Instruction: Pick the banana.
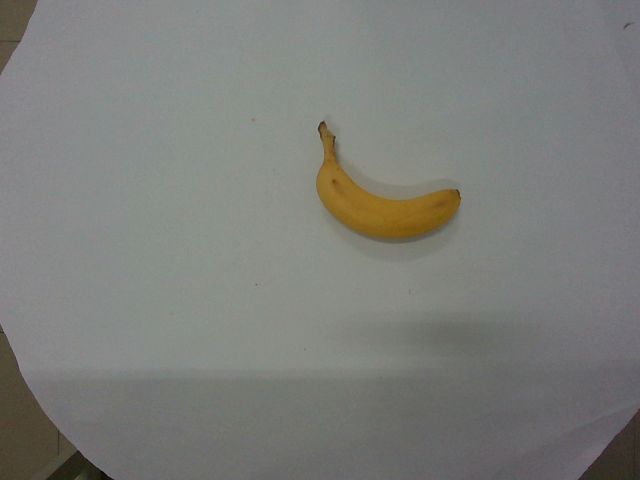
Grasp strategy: vertical